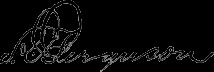
Signature of: samuel david ferguson